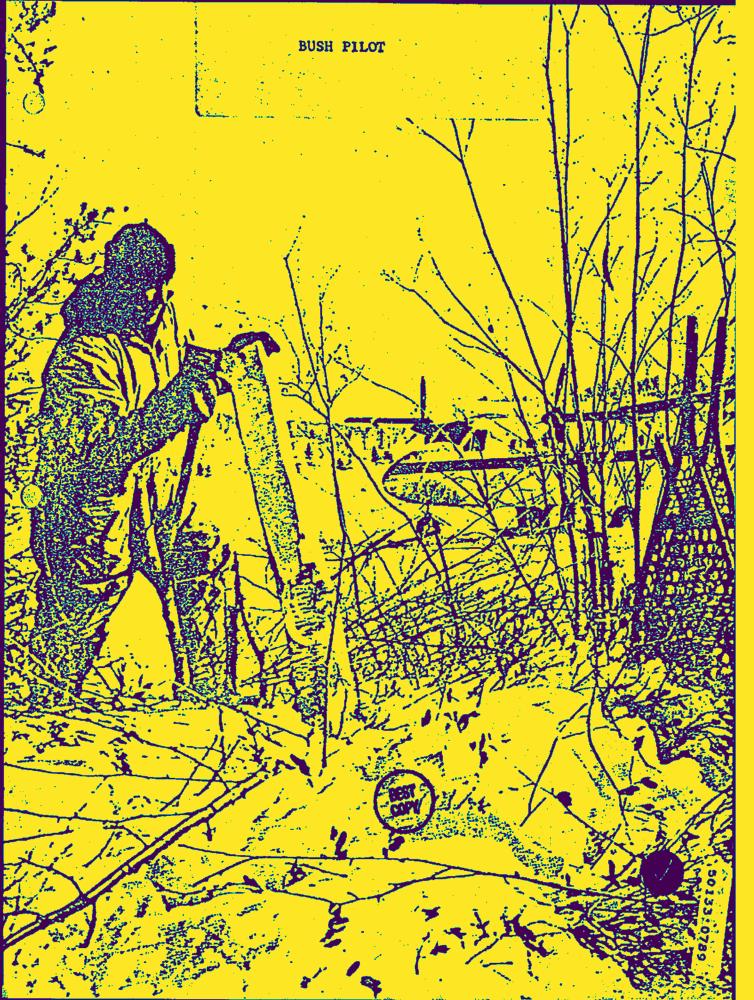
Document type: Letter-Doc